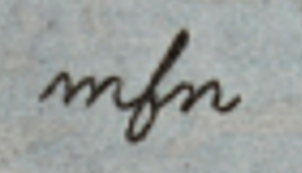
Signature of: marie madeleine franc nohain